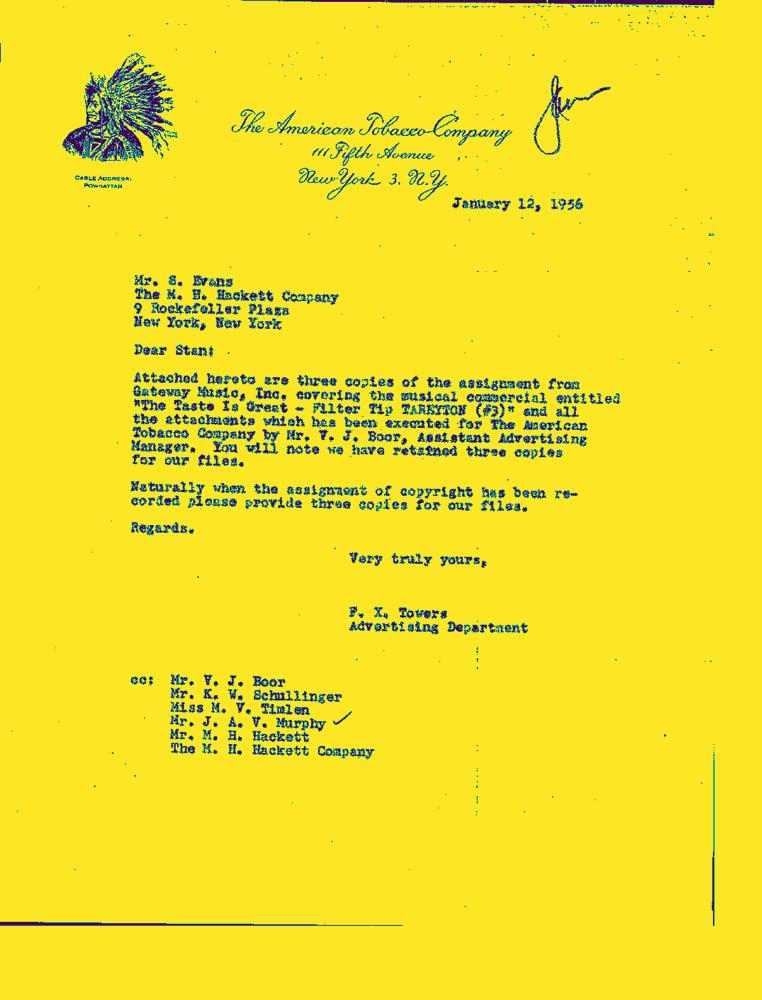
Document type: Letter-Doc